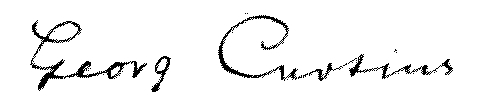
Signature of: georg curtius